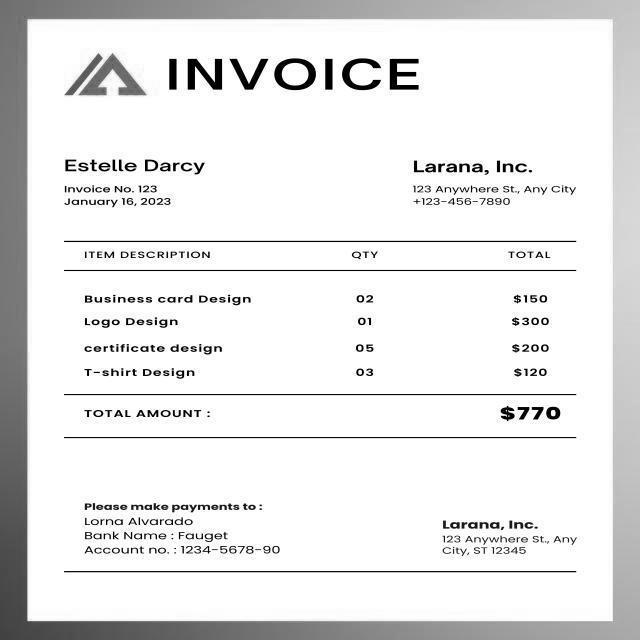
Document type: Invoice